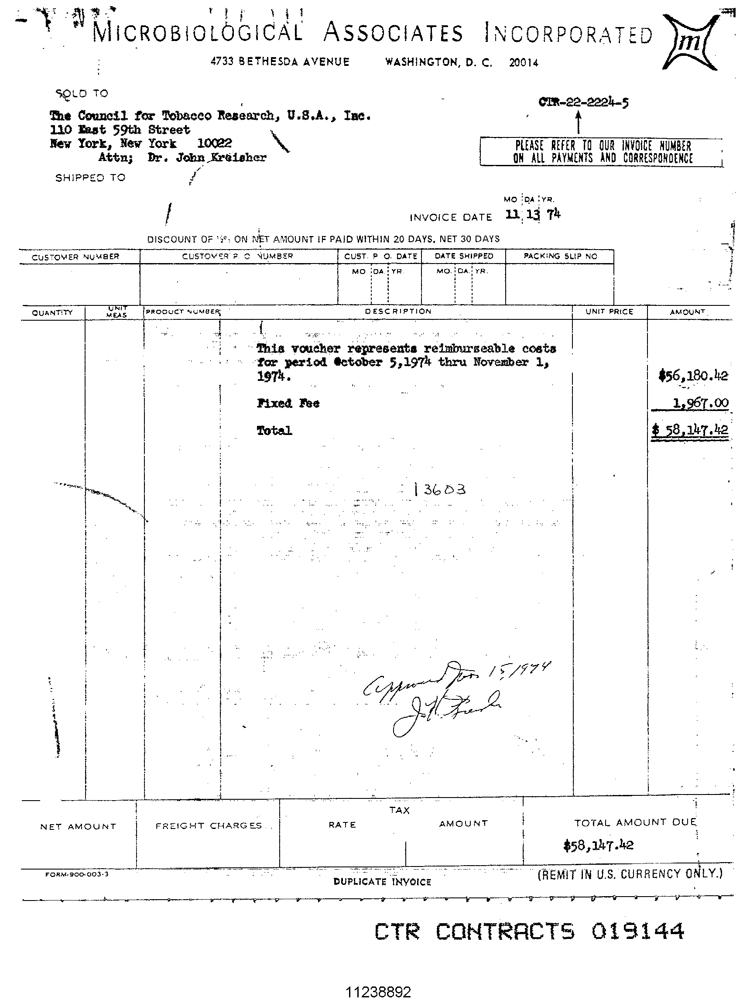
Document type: Invoice